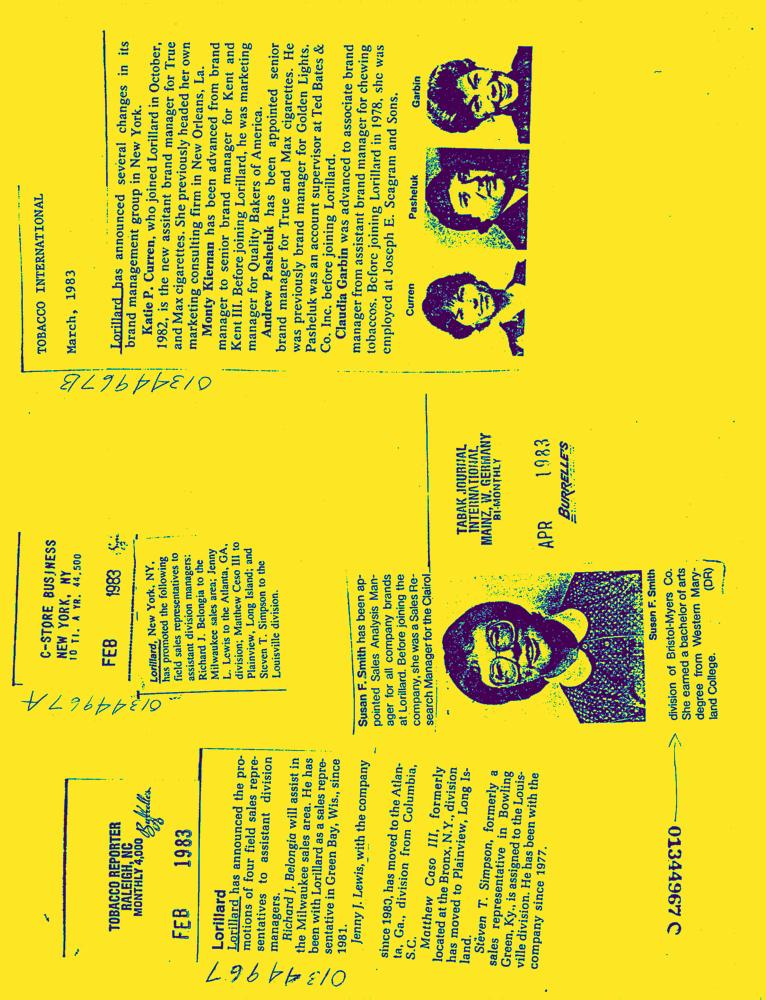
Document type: News-Article